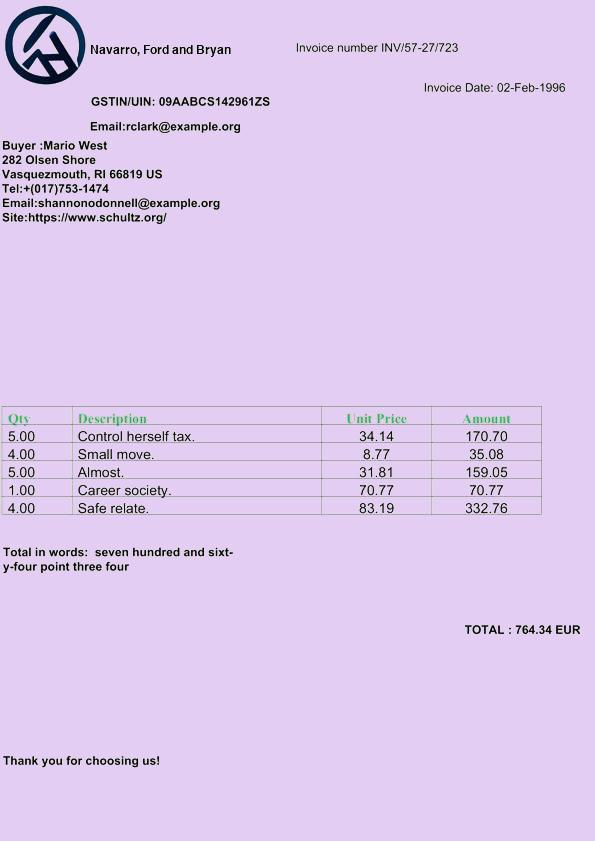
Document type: Invoice